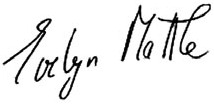
Signature of: evelyn matthei